Identify and extract the amount in words, amount in numbers, payee name, cheque date, and bank name from the image.
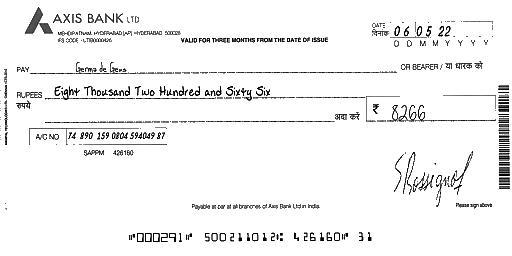
amt_in_words: Eight Thousand Two Hundred and Sixty Six
amt_in_figures: 8266
payee_name: Germa de Geus
bank_name: AXIS BANK
cheque_date: 06/05/22